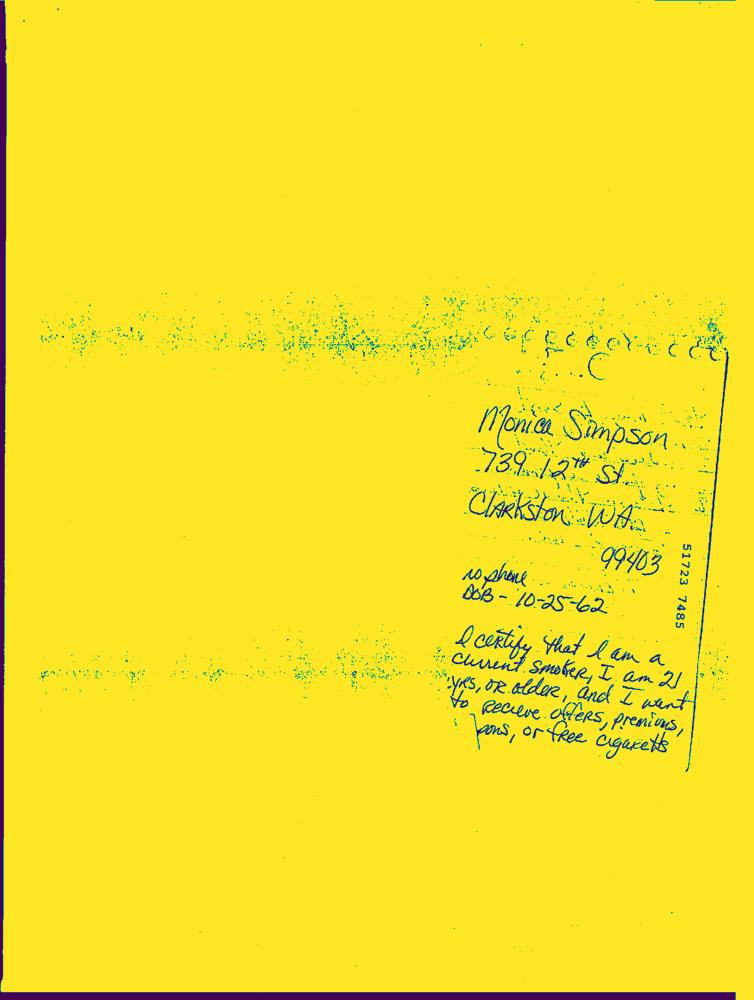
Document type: Hand-Written